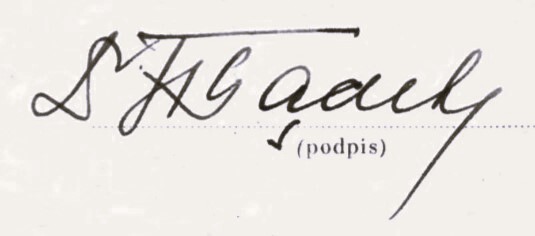
Signature of: stanisław gądek